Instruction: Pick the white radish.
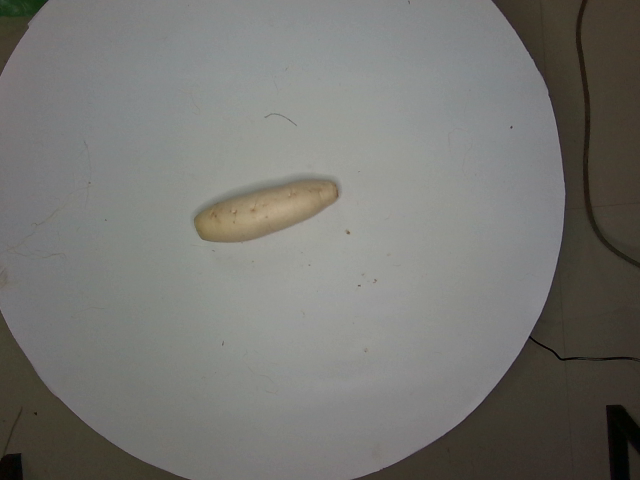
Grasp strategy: vertical